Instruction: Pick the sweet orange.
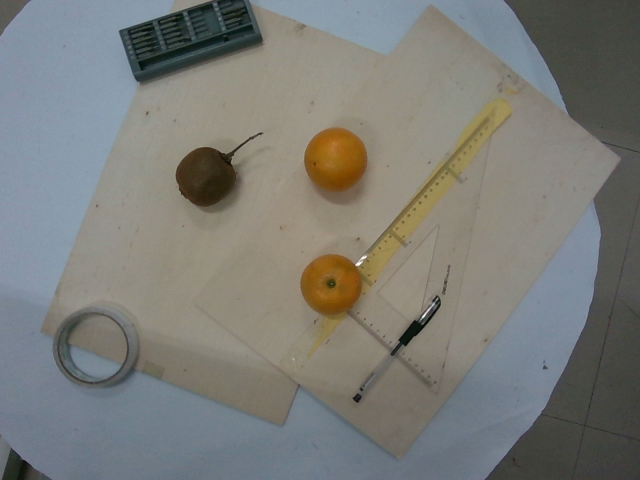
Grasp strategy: vertical